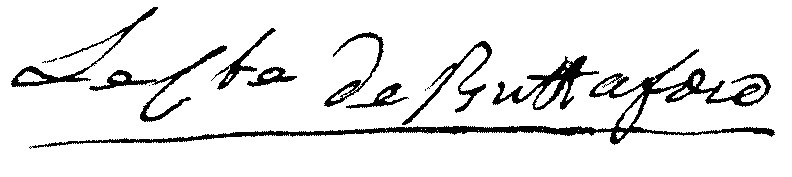
Signature of: matteo buttafuoco